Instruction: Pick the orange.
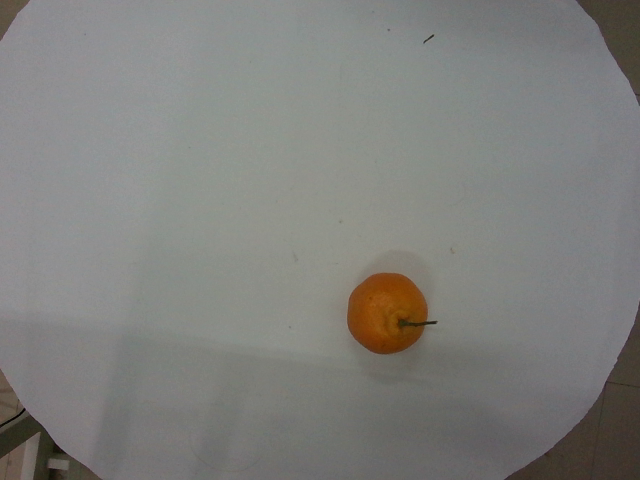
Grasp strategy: vertical